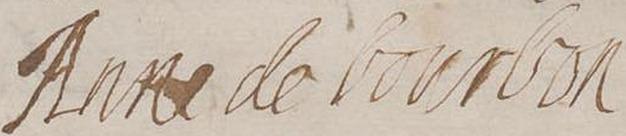
Signature of: anne geneviève de bourbon